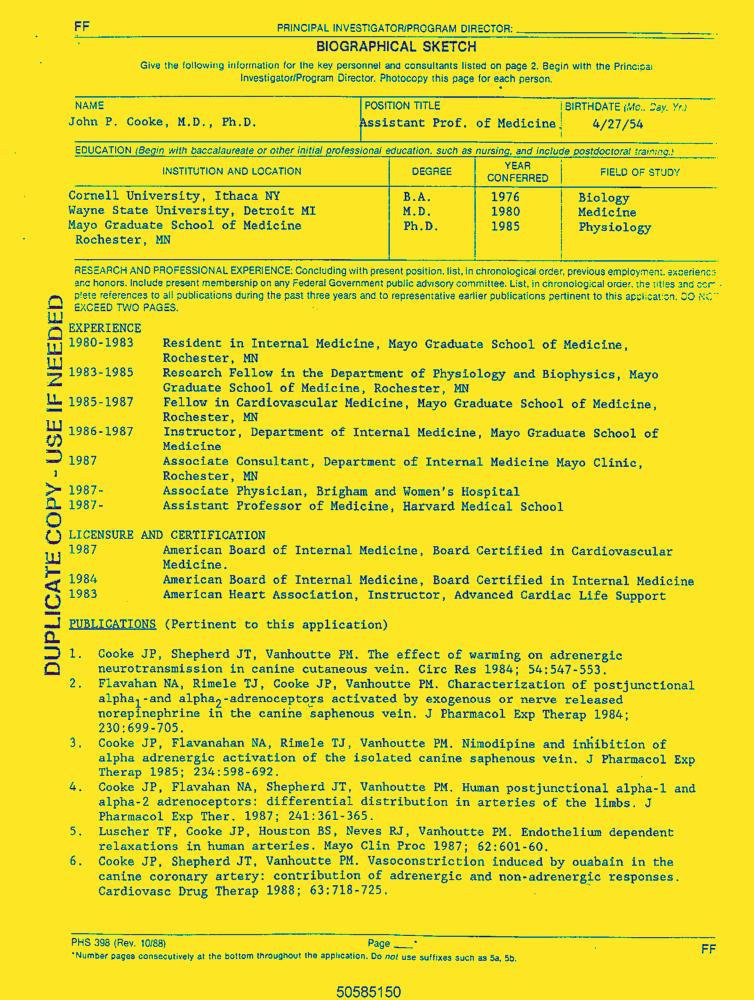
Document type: Resume-Doc